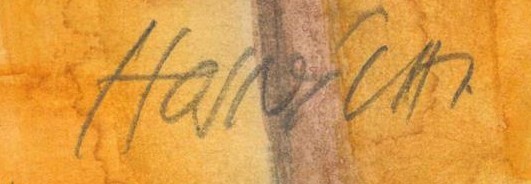
Signature of: ladislav hojný